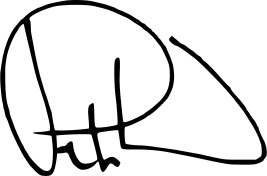
Signature of: peter lord